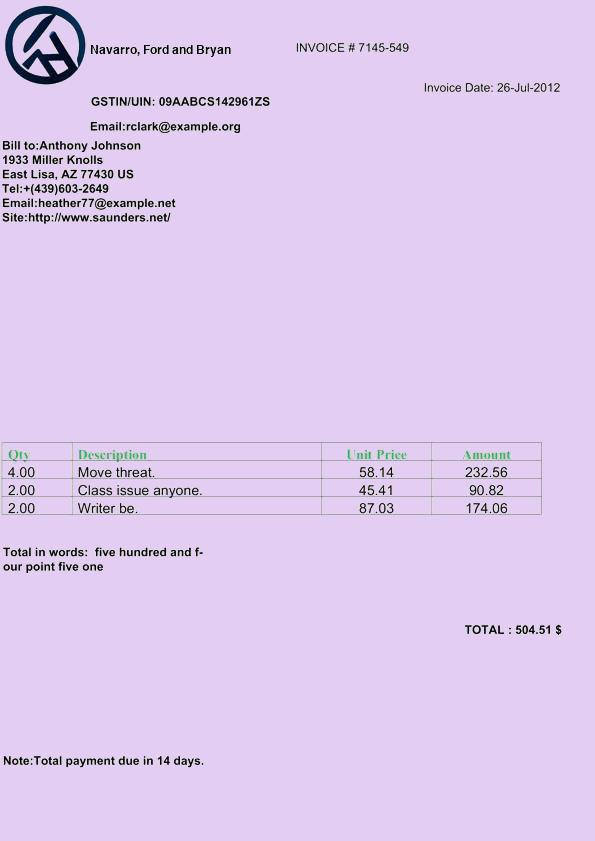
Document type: Invoice